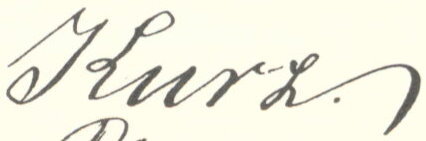
Signature of: heinrich kurz